Question: What appears to be the issue?
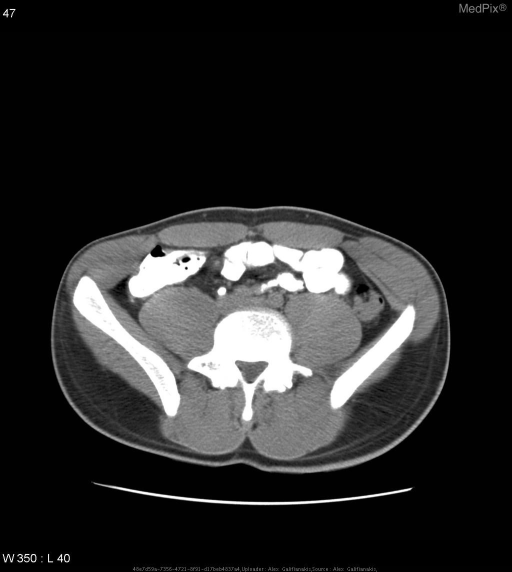
Answer: The findings suggest CT demonstrates homogeneous density of thickened bowel wall with intestinal lumen surrounded by edematous mucosa.  The distal jejunum and terminal ileum were involve.  Intervening segments of bowel were unremarkable.
Subsequent colonoscopy demonstrated nodularity within the terminal ileum.
Small bowel follow through revealed delayed transit time with persistent narrowing and thickening of the distal jejunum and terminal ileum.. CT demonstrates homogeneous density of thickened bowel wall with intestinal lumen surrounded by edematous mucosa.. The patient might have a history of 19 year-old male with epigastric abdominal pain and hematochezia..